Question: Talk about the condition:
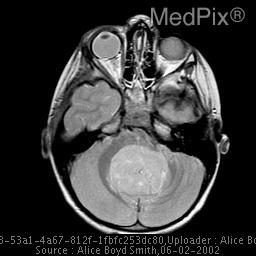
Answer: The disease is discussed as: Between the ages of 2-5 and 12-15, intracranial neoplasms in children are most commonly located in the posterior fossa.  Medulloblastoma (PNET - Primitive Neuroectodermal Tumors) and cerebellar astrocytomas account for two thirds of these neoplasms, and the remaining one-third are divided between ependymoma and brainstem glioma (usually astrocytoma).

Medulloblastomas in children orignate most commonly from the vermis.  They exhibit rapid growth, and frequently lead to hydocephalus.  These tumors have a tendency to spread via the subarachnoid spaces.  Up to 50% of patients will have CSF metastases at the time of diagnosis.  These can be found within the ventricular system and in the thecal sac of the spinal canal.  It is imperative that MR evaluation ot the spinal canal with gadolinium be performed prior to surgery.  Metastases appear as brightly enhancing foci studding the meninges.  After surgery, postoperative changes may become enhanced and might be indistinguishable from metastases.  Systemic metastases also occur, with the skeleton being the most common site. Skeletal metastases may be desmoplastic and sclerotic. The 5 year survival rate is 50% - 86% with combination chemo-radiation therapy.

On CT, medulloblastomas are ususally midline, solid hyperdense masses.  Small (< 10mm) cystic changes can be seen in up to 50 percent, and calcification occurs in up to 20 %.  Hydrocephalus is present in 90 %.  On MRI, they are usually hypointense to gray mattter on T1, and on T2 their appearance is variable.  CSF seeding is seen in 30%.  This tumor commonly and typically enhances intensely with both CT and MR contrast.